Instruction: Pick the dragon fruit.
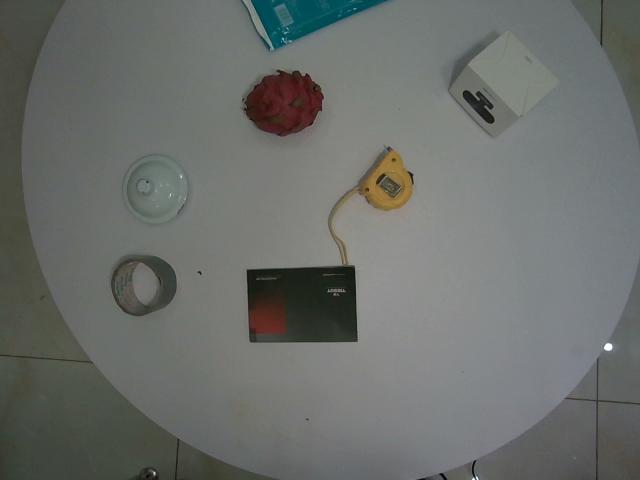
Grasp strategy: vertical